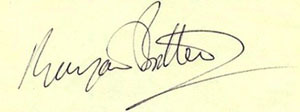
Signature of: benjamin britten